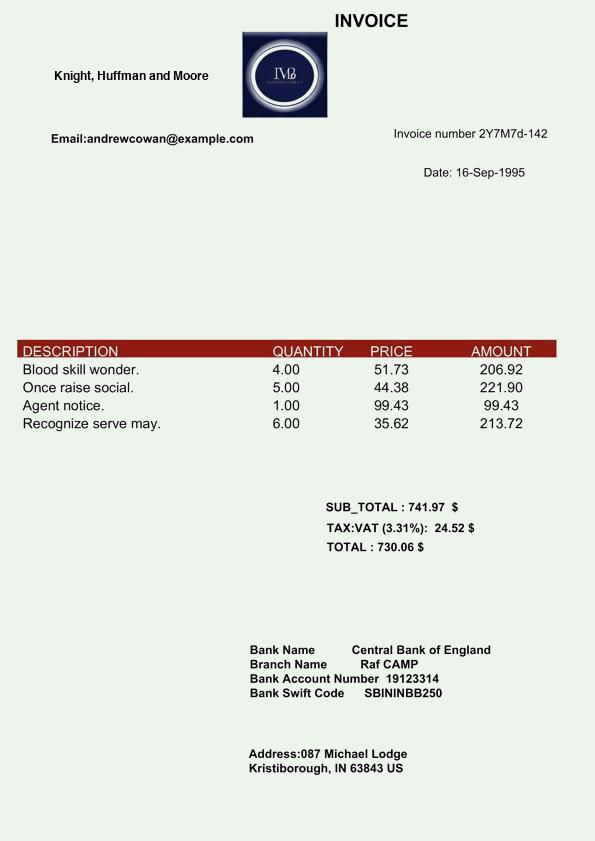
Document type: Invoice